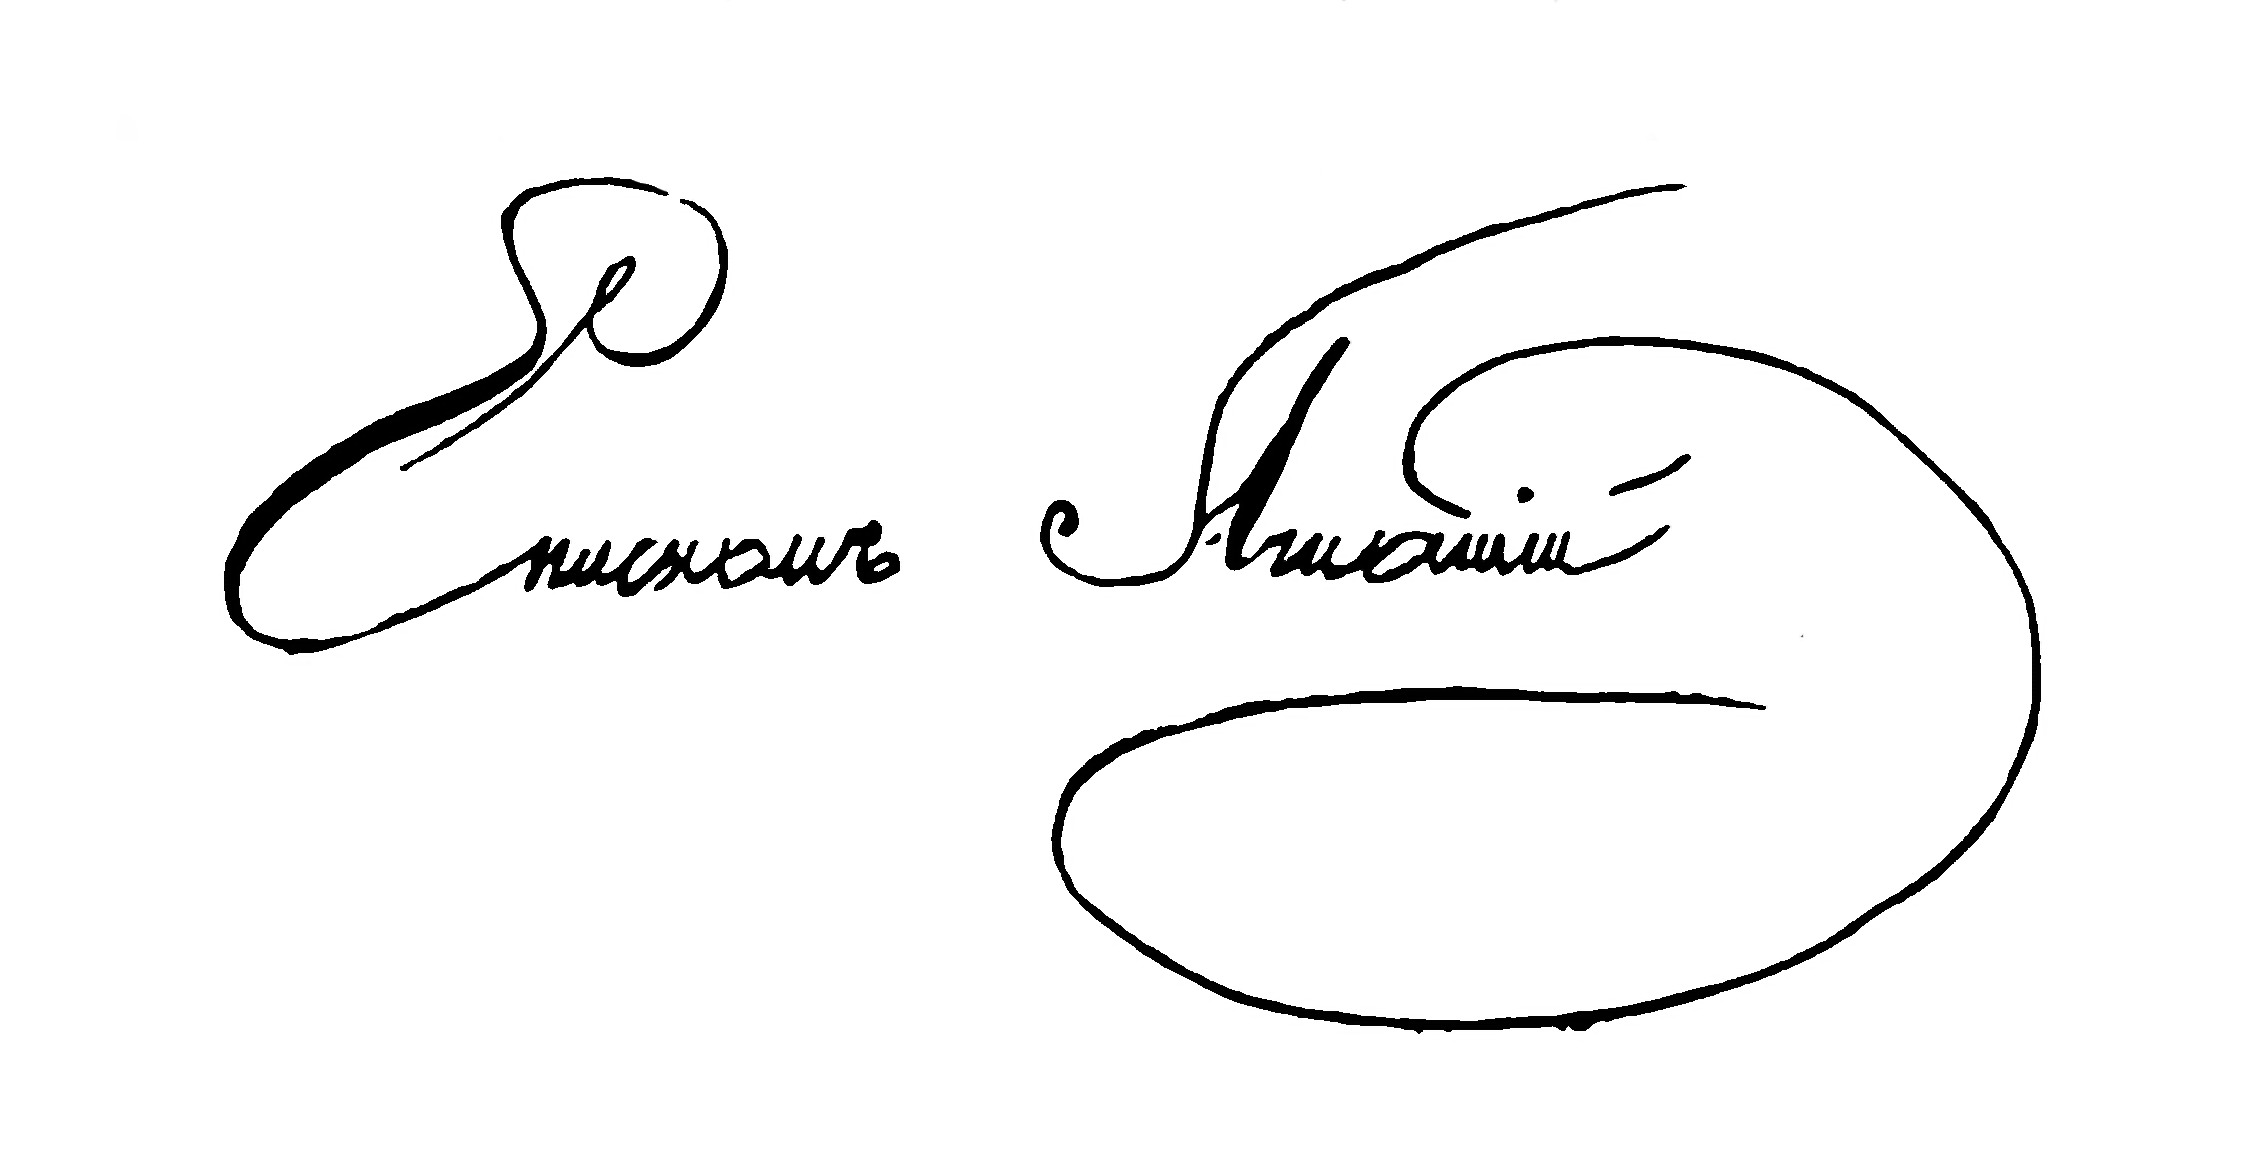
Signature of: ignatius bryanchaninov